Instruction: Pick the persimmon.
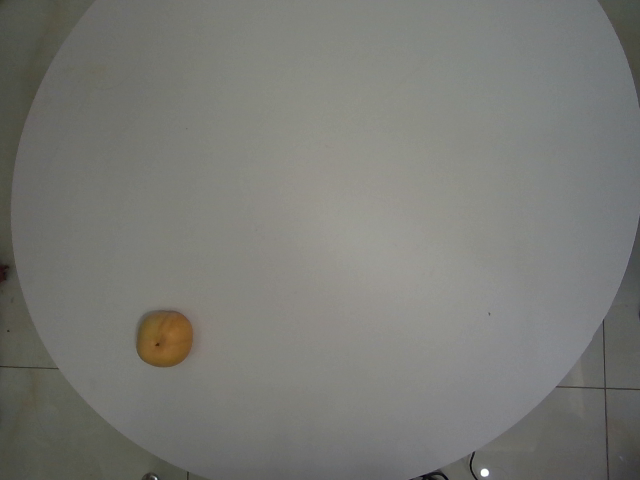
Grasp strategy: vertical